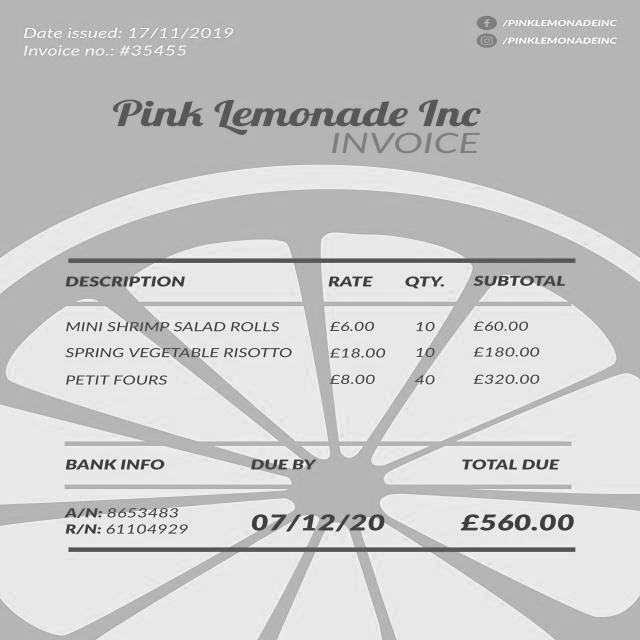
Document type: Invoice